Question: What appears to be the issue?
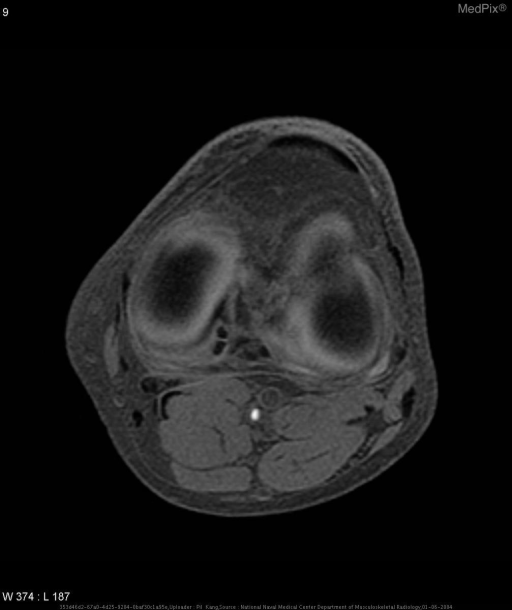
Answer: The findings suggest Within the substance of the posterior horn of the medial meniscus, there are two small lesions which demonstrate a low T1 and T2 signal rim with homogeneous high T1 signal equal to that of marrow fat which demonstrates decrease in signal on fat-saturation images.. Within the substance of the posterior horn of the medial meniscus, there are two small lesions which demonstrate a low T1 and T2 signal rim with homogeneous high T1 signal equal to that of marrow fat which demonstrates decrease in signal on T2 fast-spin echo with fat-saturation images.. The patient might have a history of 39 year-old male with chronic history of left lateral knee pain and locking..